Retrieve the amount in words, amount in figures, name of the payee, date on the cheque, and the bank name from the image.
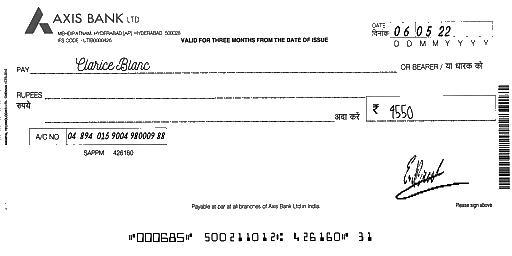
amt_in_words:
amt_in_figures: 4550
payee_name: Clarice Blanc
bank_name: AXIS BANK
cheque_date: 06/05/22